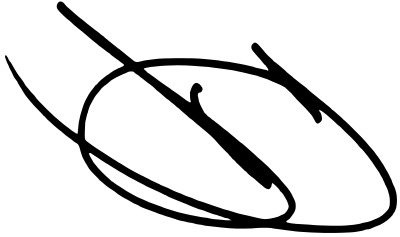
Signature of: khalid najim